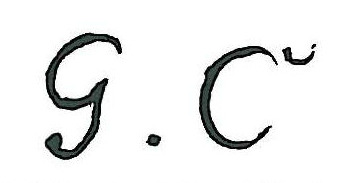
Signature of: gustave courbet